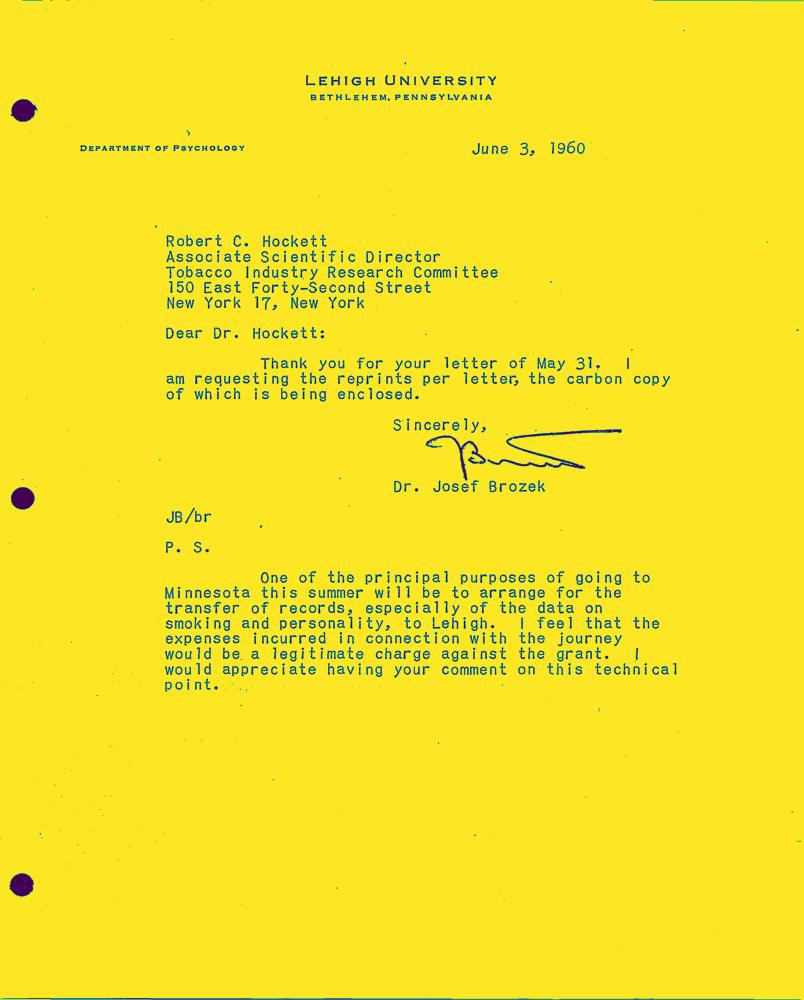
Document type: Letter-Doc